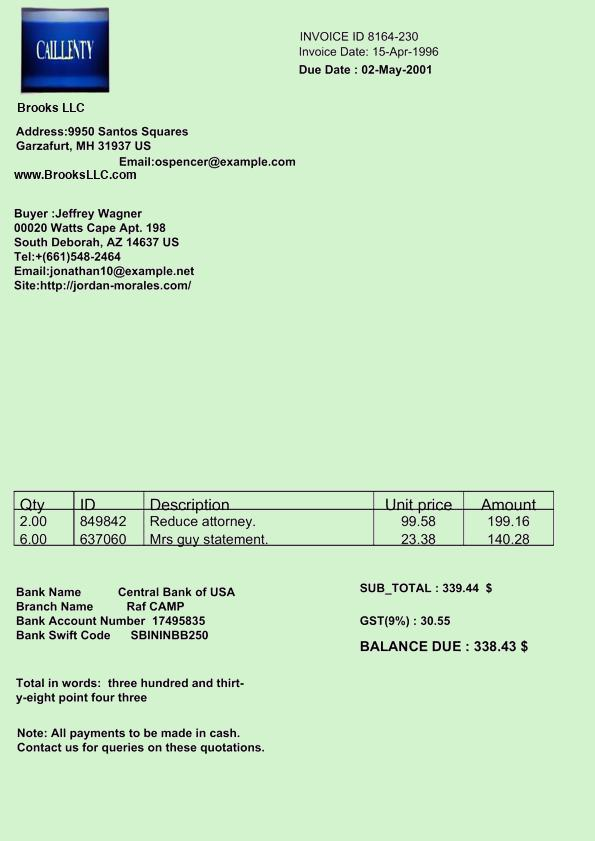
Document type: Invoice